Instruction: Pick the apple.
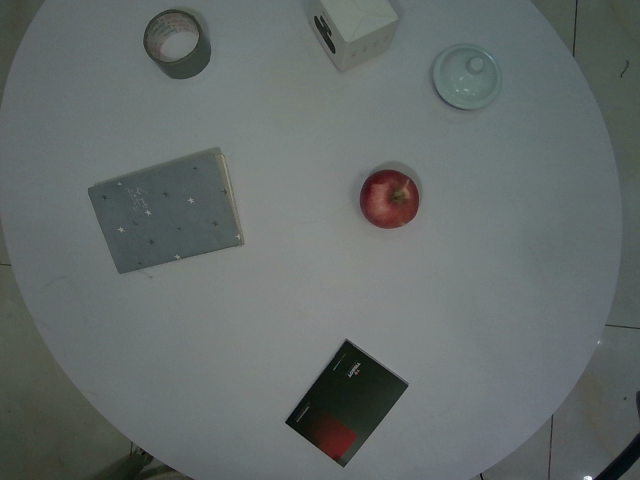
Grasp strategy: vertical